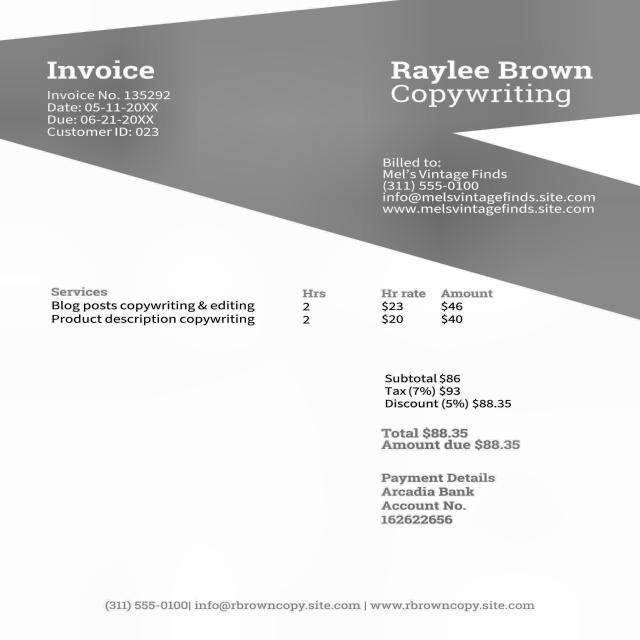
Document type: Invoice